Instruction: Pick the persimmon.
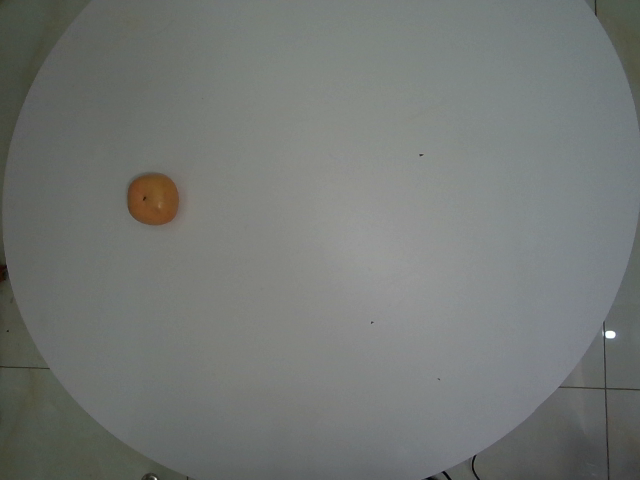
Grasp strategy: vertical